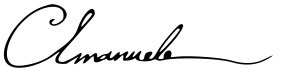
Signature of: carlo emanuele iv of sardinia